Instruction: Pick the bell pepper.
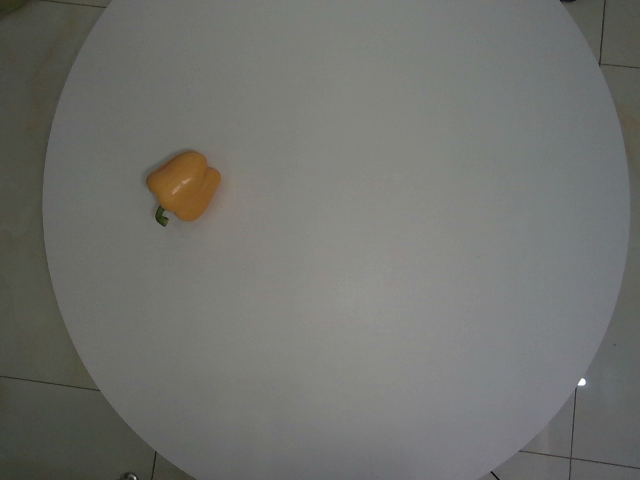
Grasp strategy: vertical